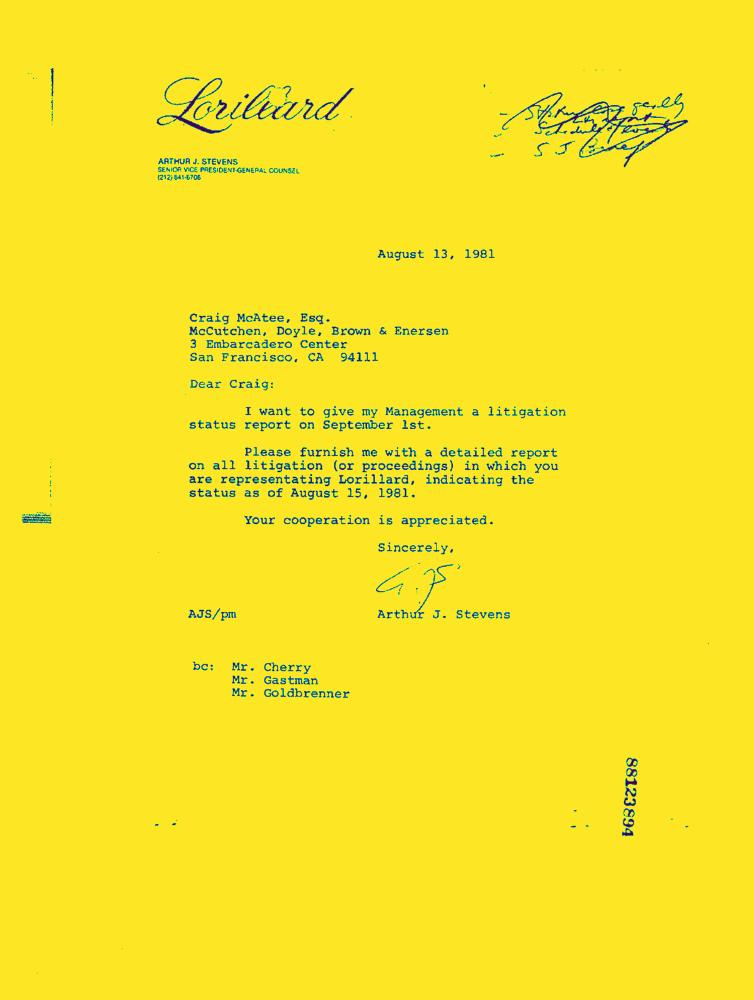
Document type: Letter-Doc